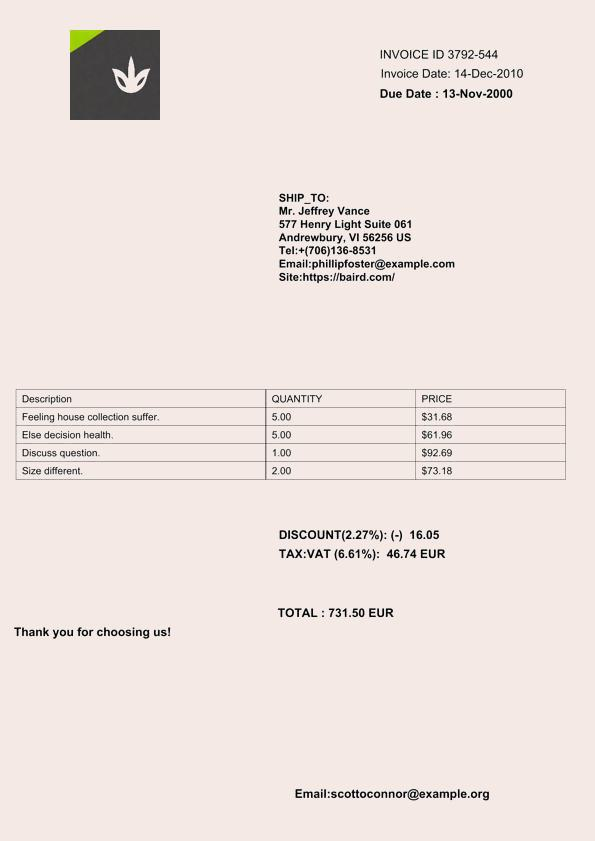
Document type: Invoice